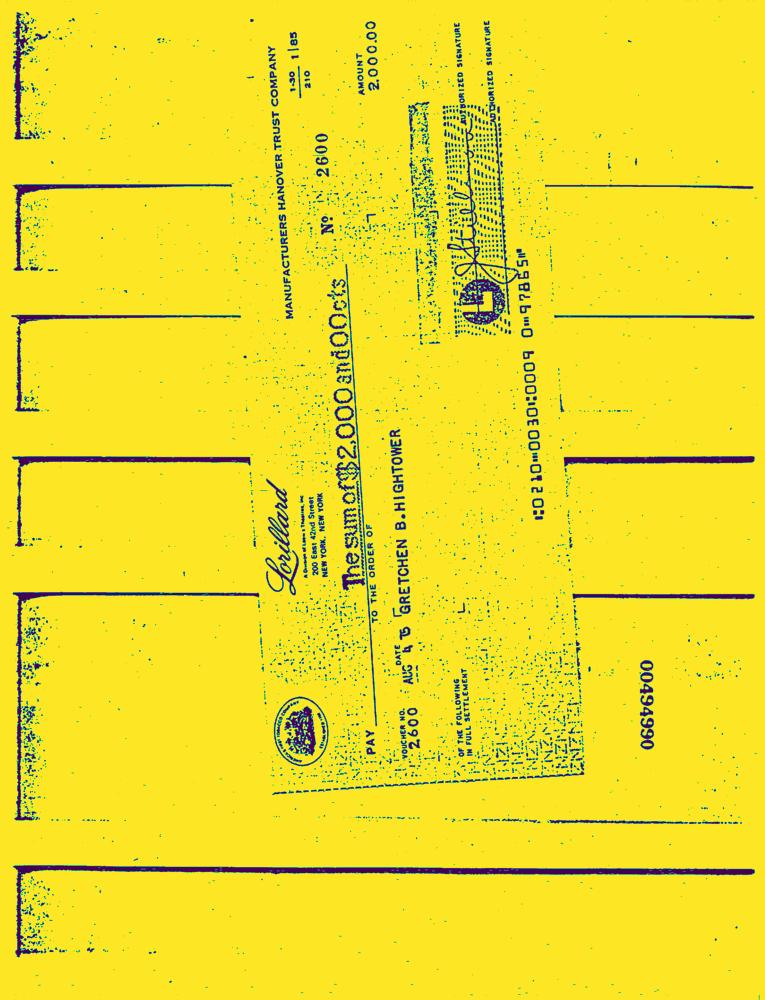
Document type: Invoice-Doc